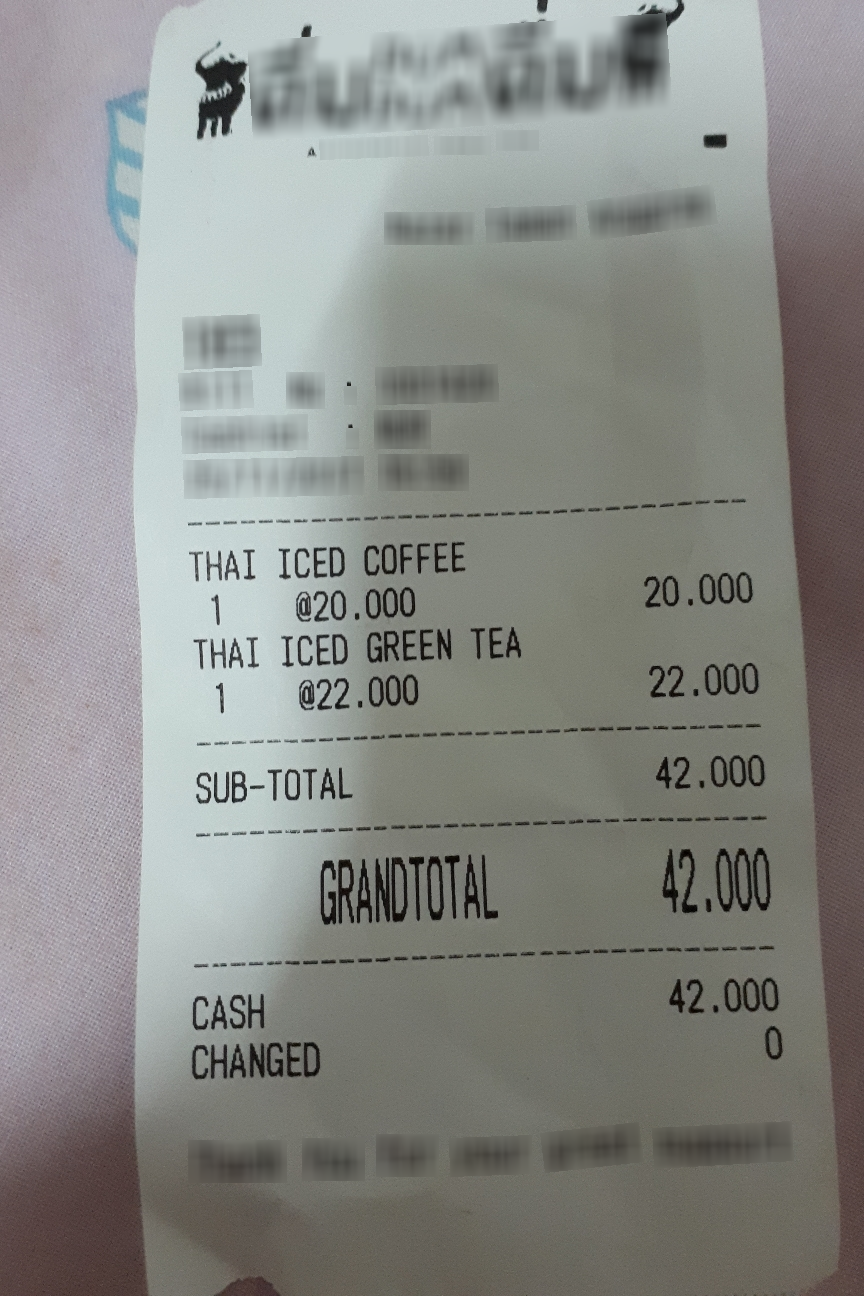
Receipt information:
subtotal: 42.000
total: 42.000
line_items: item_name: THAI ICED COFFEE
item_value: 20.000
item_quantity: 1
item_name: THAI ICED GREEN TEA
item_value: 22.000
item_quantity: 1